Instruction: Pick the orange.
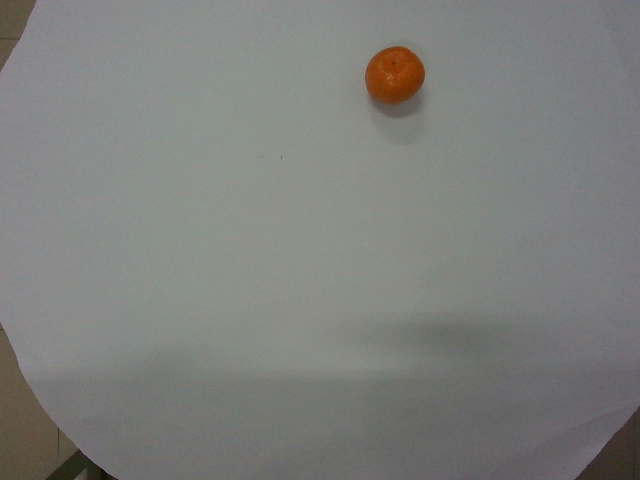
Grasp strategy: vertical